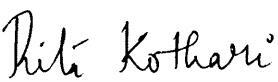
Signature of: rita kothari